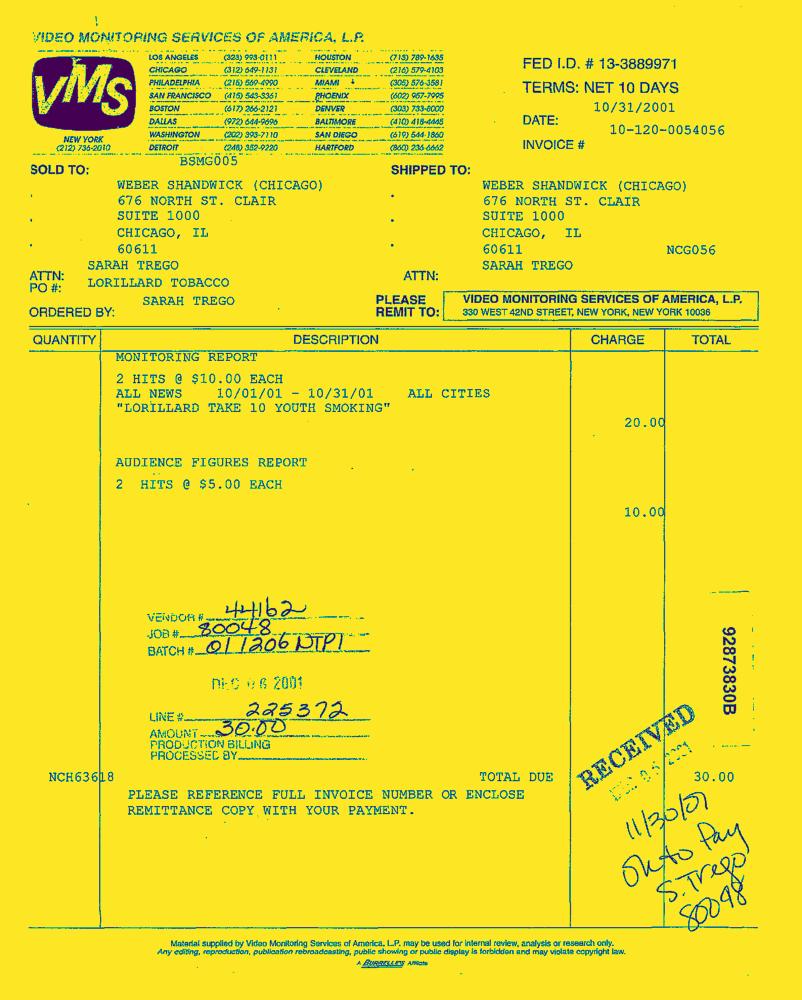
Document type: Invoice-Doc